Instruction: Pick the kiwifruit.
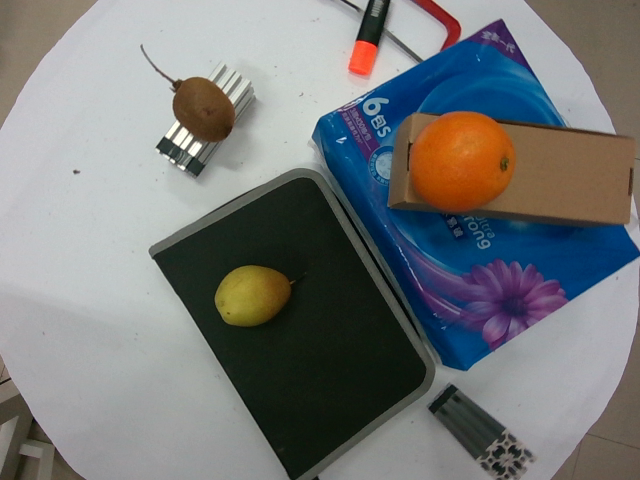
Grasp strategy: vertical